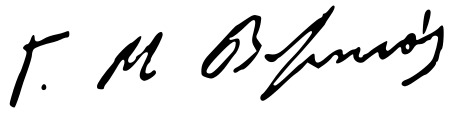
Signature of: georgios vizyinos